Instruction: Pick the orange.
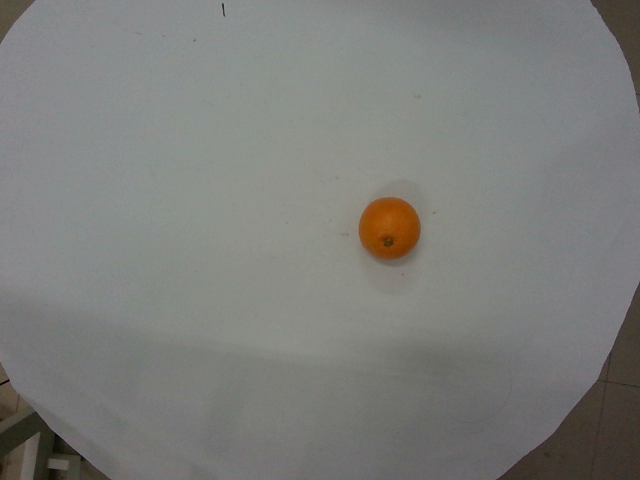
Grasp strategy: vertical